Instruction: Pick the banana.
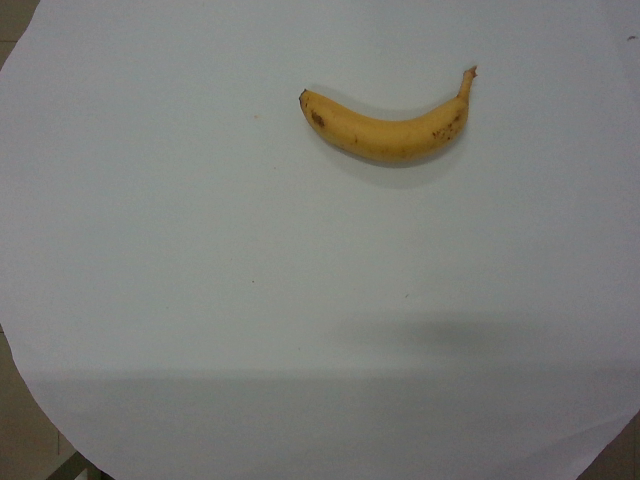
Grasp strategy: vertical